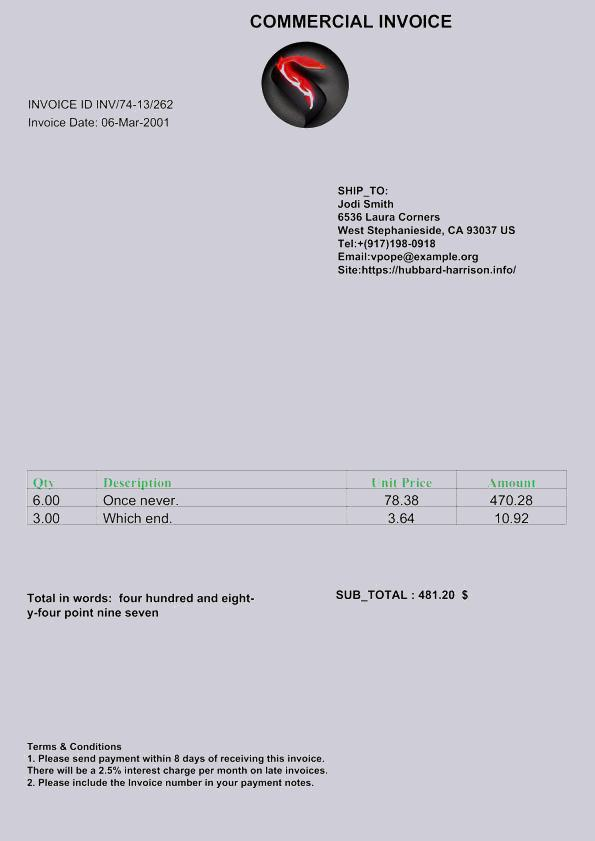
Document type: Invoice